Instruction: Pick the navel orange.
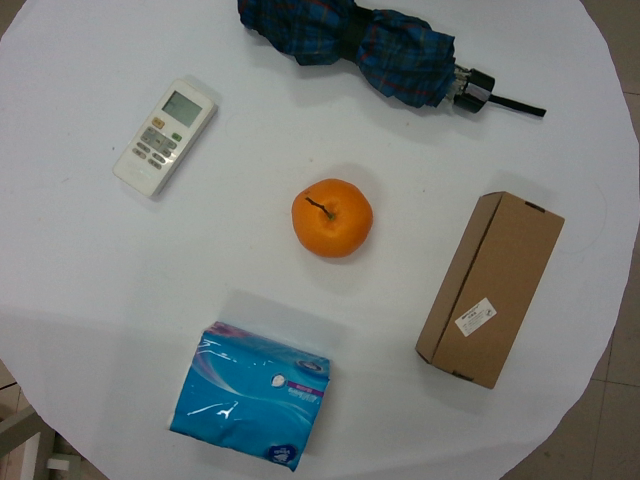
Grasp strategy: vertical